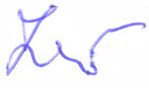
Signature of: q127388243